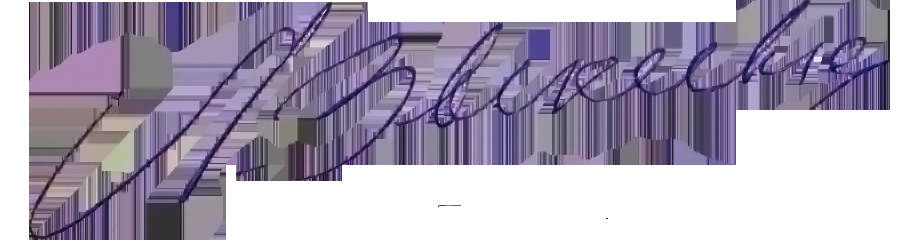
Signature of: lyudmila zykina